Patient: Male, age 55
Thoracic empyema is a disease of substantial morbidity and mortality, mainly in the developing world where tuberculosis remains a common cause. It is known to be associated with prolonged respiratory symptoms requiring longer times for drainage due to excessive fibrosis and pleural thickening. Suppurative bacterial infections are also an important cause of empyema, which if not diagnosed and treated early by antibiotics alone or with early under water seal intercostal tube, may result in to chronic empyema or even empyema thoracis necessitans requiring open drainage and decortication. Empyema necessitans is spillover of pleural space infection or pus in to soft tissue of the thoracic wall. It may burst out via weak part of the chest wall to skin and start discharging pus; otherwise it may involve surrounding structures in any direction. After Streptococcus pneumonia, Staphylococcus aureus, is the commonest cause of empyema in children, but it is not uncommon in adults either. Chronic suppurative empyema is more common and even recurrent in patients with past history of poly trauma or chest surgery. Chronic empyema treated with decortications results in rapid resolution of infection and better re-expansion of the lung as compared to only under water seal intercostal tube. We report 55 years old Saudi male with history of road traffic accident, poly trauma, chest surgery and paraplegia admitted for rehabilitation in Sultan Bin Abduaziz Humanitarian City (SBAHC), Riyadh, Saudi Arabia and diagnosed with empyema thoracis necessitans due to Staphylococcus aureus, treated initially with under water seal intercostal intubation and antibiotics but subsequently required decortication.
A Saudi male 55 years of age suffered poly trauma in a road traffic accident including chest two years ago and was admitted in SBAHC for rehabilitation for having paraplegia on 16-6-2013. Three days since admission he was running fever and his chest x-ray on admission being abnormal was referred a bit late for pulmonary consultation on 19-6-2013, he was being treated by the primary team as pneumonia. He had mild cough, feeling of heaviness and discomfort on the left lateral chest without significant expectoration. He had poor oral hygiene, malodorous fetor with pyorrhea and dark brown deposits on the teeth. On systemic examination his BP was 120/70, HR = 88, RR = 19, T = 38.5, O2 Saturation = 95% at room air, Weight = 78 Kg. There were obvious old thoracostomy scars (Figure 1) performed two years ago on the left chest wall. Percussion note was dull and reduced breath sounds on the ipsilateral side. Percussion note was stony dull. There was no paradoxical, respirartion and heart rate pattern on clinical examination as well as on electrocardiogram. Echo cardiac examination was unremarkable with no out flow obstruction apart from mild left ventricular diastolic dysfunction consistant with his age. His chest x-ray (Figure 2) showed left sided thick biconvex opacity occupying left lower and middle zone. Lab works showed Hb = 12gm, RBC = 3.6, WBC = 12.6, N = 88, L = 10, M = 1, E = 1, PLT = 366, ESR = 32, BU = 6.2, SCR = 76, LDH = 40, CRP = 16, PPD = 5mm. Under the provisional diagnosis of chronic empyema patient was started on empirical injection clindamycin 600 mg iv q8hrs. Culture on blood, urine and sputum was awaited. After having CT scan chest (Figure 3) an urgent external thoracic surgical consultation was requested as our hospital is a rehabilitation facility there is no thoracic surgical specialty. The color of an old thoracostomy scar started changing dark brown to red color and in next 24-48 hours it became umblicated and yellow (Figure 4). On the 7th day of admission on 23-6-2013 while he was being examined by the thoracic surgeon he had an intractable bout of cough which lead to spontaneous rupture with pouring out of frank pus. A specimen of the pus was sent for bacterial and mycobacterial culture besides Acid Fast Bacteria (AFB) direct smear microscopy. Patient felt relieved and had no adverse events like breathlessness or pain. He was taken to the operation room and was inserted underwater intercostal tube as part of traditional thoracostomy.
Patient was sent back to the unit where he felt better his temperature became less but his lung remained unexpanded with residual loculations and still residual pus on post intercostal tube (ICT) chest x-ray (Figure 5). Culture on the pus, was reported heavy growth of Staphylococcus aureus, sensitive to clindamycin so same antibiotic was continued. Pus was reported AFB negative on direct smear microscopy. Blood and urine culture were reported negative. Next day the patient was taken for decortication and was kept subsequently in the high dependency unit (HDU). He remained stable initially on ventilator for 48 hours, then on spontaneous breathing and oxygen subsequently maintaining normal range O2 saturation at room air. His lung remained well anchored and expanded with no complications, hence all three one anterior apical, and two posterior apical and basal under water seal drainage tubes along with Robert's pump application were removed one by one. Culture on pus for Mycobacteria was reported negative. Patient remained stable made good uneventful recovery and was discharged home on 16-7-2013, his last chest x-ray shown (Figure 6). There was complete re-expansion of the lung with no residual collection. He was advised OPD follow up which he failed.
Keywords: empyema, staphylococcus aureus, paraplegis
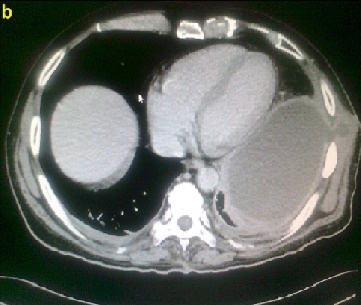
Image caption: (a and b) CT scan chest showing left sided chronic empyema.